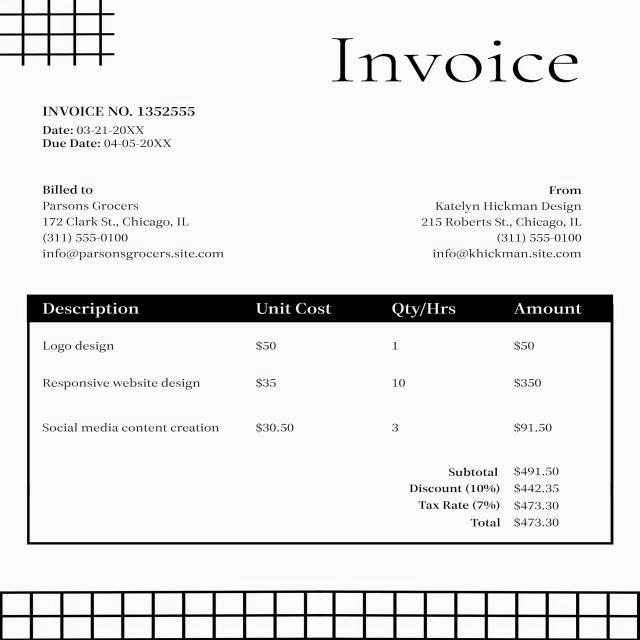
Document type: Invoice